Question: Explain the disease:
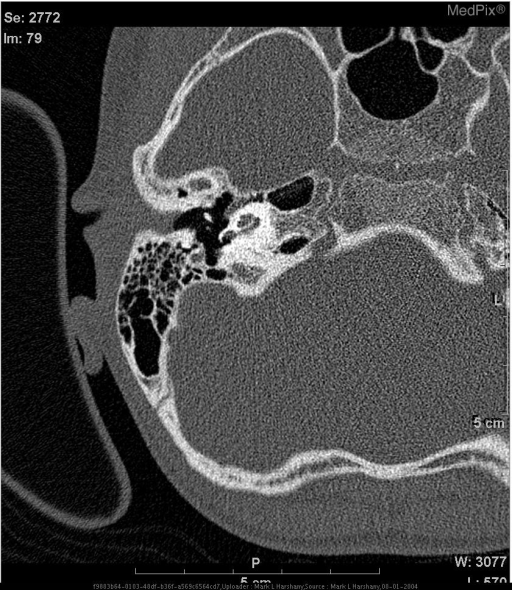
Answer: The disease is discussed as: In the original scientific report written in Latin by Carlo Mondini in 1791, titled The Anatomic Section of a Boy Born Deaf, translated to English by Gordon J. Hartley in the American Journal of Otology, the inner ear anomaly described by Mondini consisted of:

1) a cochlea of one-and-one-half turns instead of the normal two-and-one-half turns, comprising a normal basal turn and a cystic apex in place of the distal one-and-one-half turns;
2) an enlarged vestibule with normal semicircular canals; and
3) an enlarged vestibular aqueduct containing a dilated endolymphatic sac.

Thus, the cochlear anomaly was relatively mild, and would correspond to incomplete partition in the spectrum of congenital cochlear malformation because of an arrest of embryogenesis.  Arrests at earlier stages in the spectrum include cochlear hypoplasia and common cavity and cochlear aplasia. Even earlier arrests result in otocyst and complete labyrinthine aplasia (Michel's anomaly).

The most common of the congenital cochlear deformities is Mondini's defect, which occurs late in auditory embryologic development, usually at 7 to 8 weeks.  The scala separations of the lumen of the cochlea are not developed completely at this point.  Essentially, Mondini's defect is incomplete development of the two-and-a-half turns of the cochlea.  The basal turn is relatively well formed, but the middle and apical turns are malformed.  Variations in the number of remaining turns in the cochlea comprise various types of otic dysplasia.  Enlargement of the vestibule is not an uncommon finding with cochlear abnormalities.  Enlargement of the endolymphatic sac in association with a large vestibular aqueduct is present in about 20% of Mondini malformations.

Radiologically, the anomaly was recognized on polytomography by Jensen as early as 1969. Subsequently, he also described a more severe type of deformity consisting of an amorphous cochlear sac continuous with a dilated vestibule, for which he suggested the term "dysplasia". Unfortunately, the term "Mondini dysplasia" has come to mean virtually any congenital malformation of the osseous labyrinth detectable on radiographic examination.

A recent retrospective review of temporal bone high-resolution CT findings was performed because it was realized that the term Mondini deformity was being used to describe two different types of incomplete partition of the cochlea. By taking inner ear measurements on radiologic findings they confirmed the presence of two different types of incomplete partition: IP-I (unpartitioned cochlea, cystic cochleovestibular malformation) and IP-II (incompletely partitioned cochlea, the classic Mondini deformity).

Incomplete partition type I (unpartitioned cochlea, cystic cochleovestibular malformation) is defined as a malformation in which the cochlea lacks the entire modiolus and interscalar septa, resulting in a cystic appearance and there is an accompanying grossly dilated vestibule. Cochlear measurements show no significant difference from normal.

The type I malformation is less differentiated than the type II malformation.  Classic Mondini deformity has three components (a cystic apex, dilated vestibule, and large vestibular aqueduct), whereas type I malformation has an empty, unpartitioned cochlea and dilated vestibule without an enlarged vestibular aqueduct.  Classic Mondini deformity represents a later malformation, so the degree of dysplasia is milder than that in type I.